Question: What is the address or location of the property listed in the document?
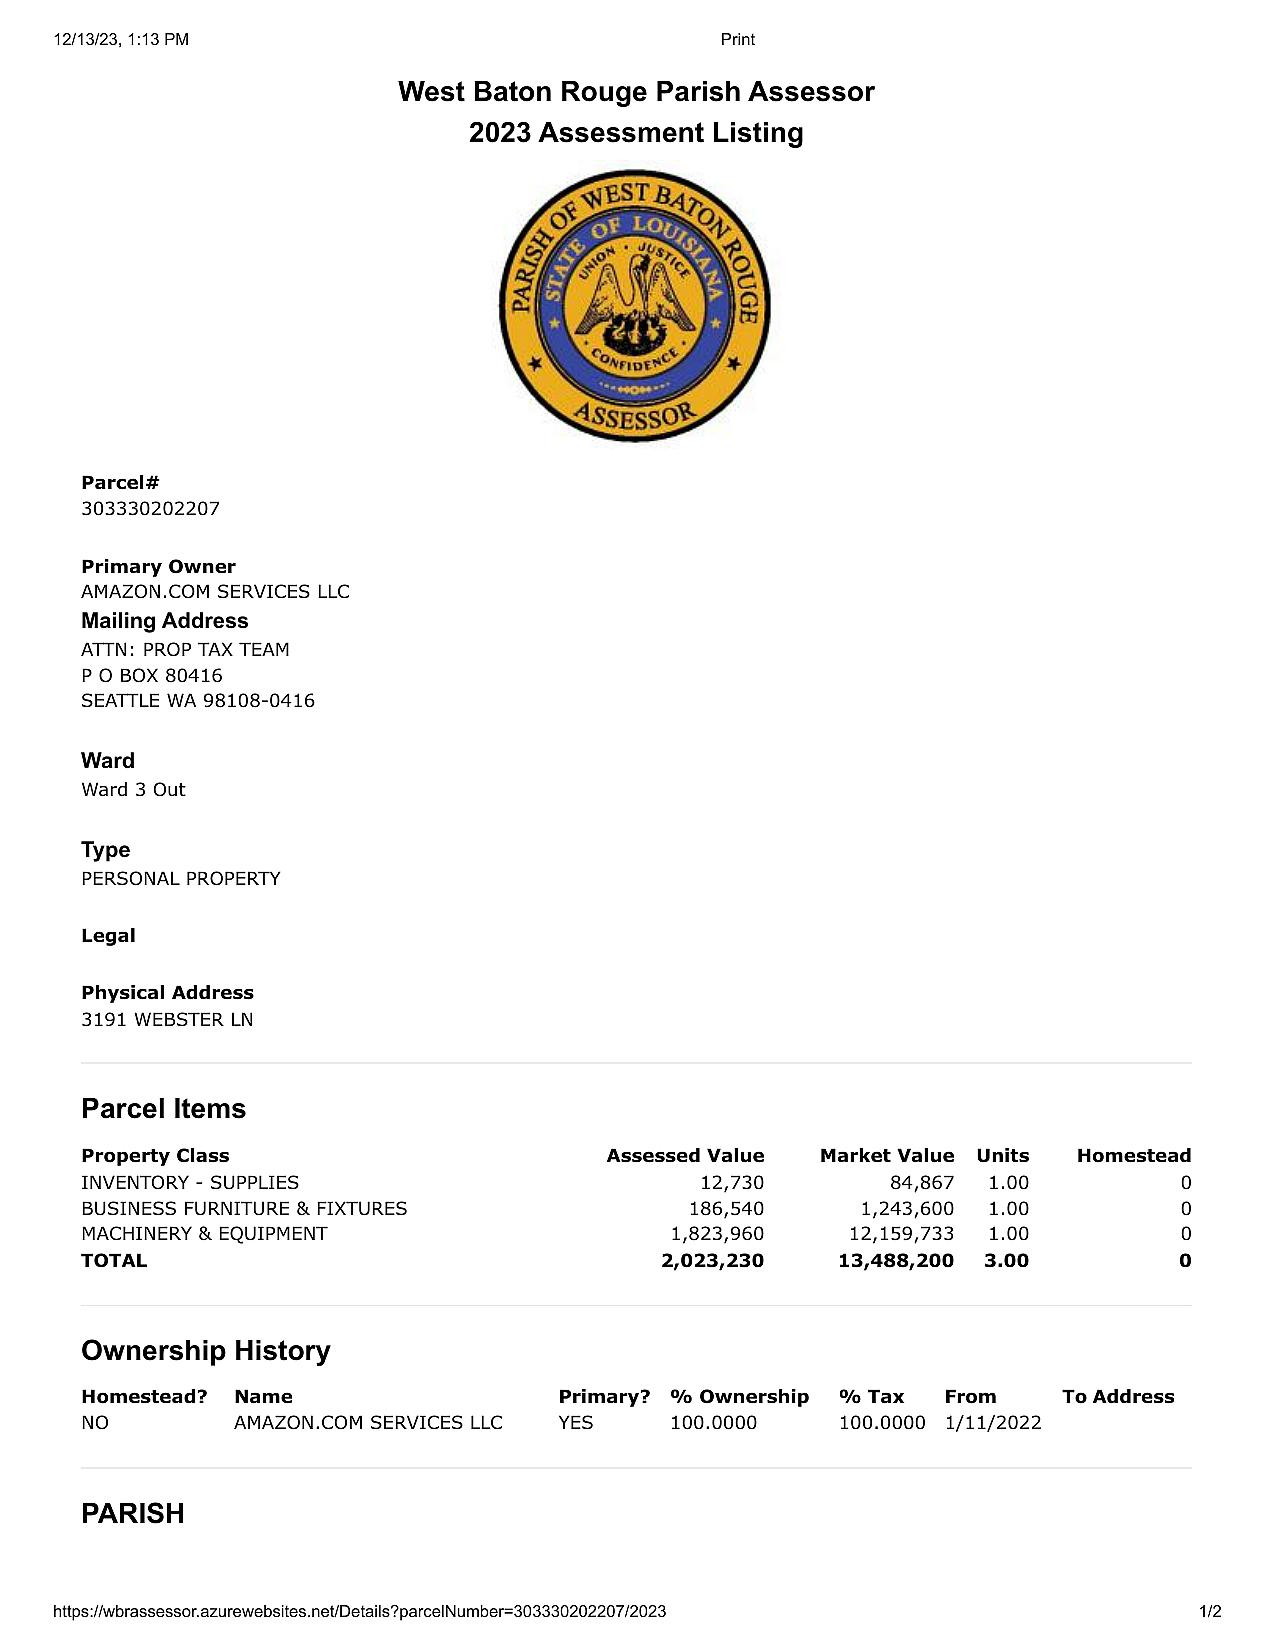
Answer: "3191 WEBSTER LN"